Question: Describe the condition in detail:
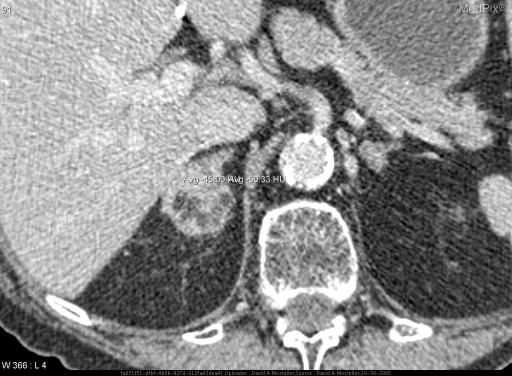
Answer: The disease is discussed as: Adrenal myelolipoma is a benign neoplasm composed of adipose tissue and hematopoietic elements that are usually small and asymptomatic. These tumors are generally discovered incidentally at autopsy or imaging studies performed for other reasons (0.08-0.2% at autopsy). Extra-adrenal sites include the pelvis, thorax and retroperitoneum. They are typically unilateral and variable in size from mm to 30cm. There is an equal incidence in males and females with slight predilection in the Caucasian population. These neoplasms typically occur in the fifth to seventh decades, and no death rate is reported in the literature due to the rarity of these tumors.

CT is the imaging modality of choice for these lesions which can be diagnosed macroscopically by focal fatty density within the mass. Occasionally, discrete calcifications can be found in small amounts along with a thin rim of residual adrenal cortex. MRI can also accurately depict both microscopic and macroscopic fat through chemical shift imaging and explicit fat saturation technique. Ultrasound is typically not used for the characterization of adrenal neoplasms, but has been known to find them incidentally.

It is believed that these tumors might represent an extramedullary site of hematopoiesis or that they arise from metaplasia of the reticuloendothelial cells of capillaries in the adrenal gland in response to stimuli (ie. necrosis, infection, stress).

These lesions are usually asymptomatic but might result in complications such as rupture (rare-only 11 reported cases as of 2003), tumor necrosis and retroperitoneal hemorrhage, and mechanical compression from tumor bulk. Myelolipomas do not undergo malignant transformation and they are rarely associated with endocrine disorders. However, Conn’s and Cushing’s syndromes as well as congenital adrenal hyperplasia have been documented in the literature (25 cases reported by one study).

Small asymptomatic tumors are generally monitored clinically while symptomatic lesions are treated by adrenalectomy. Large asymptomatic tumors are occasionally removed surgically to prevent rupture, and transcatheter embolization is used prior to surgery to stop bleeding of ruptured tumors. As most adrenal myelolipomas are small, asymptomatic, and discovered incidentally, surgery is rarely required.